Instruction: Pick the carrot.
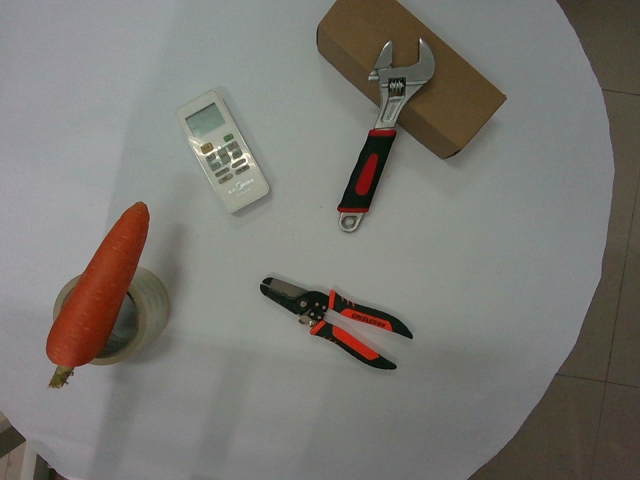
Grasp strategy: vertical